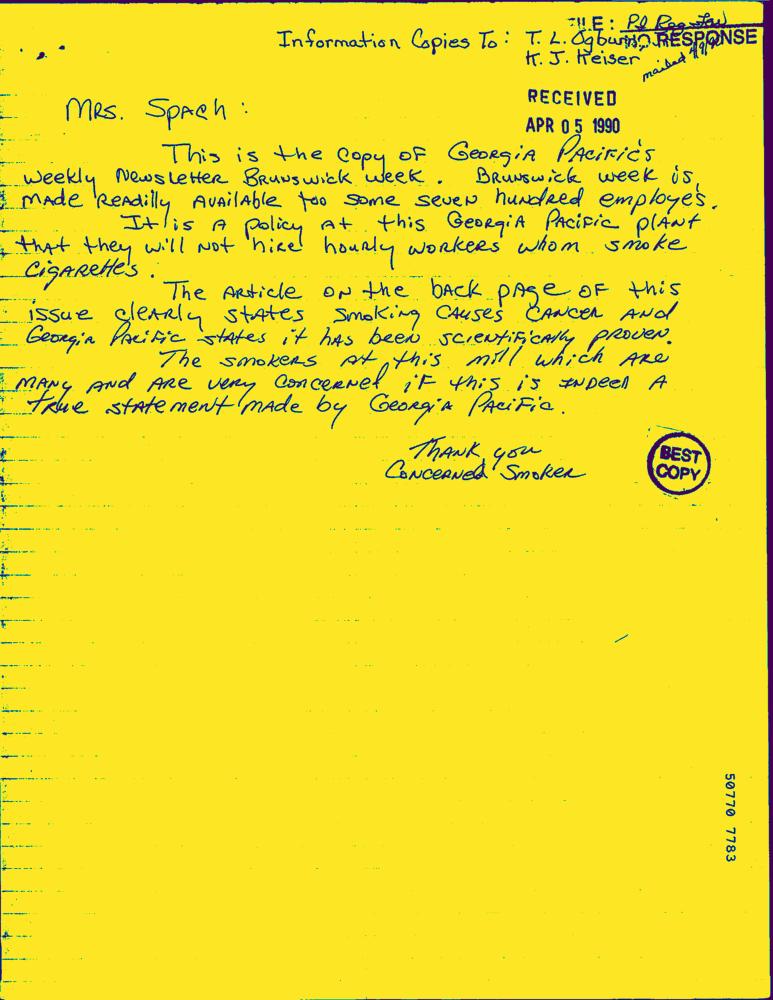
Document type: Hand-Written